Question: What could the diagnosis suggest?
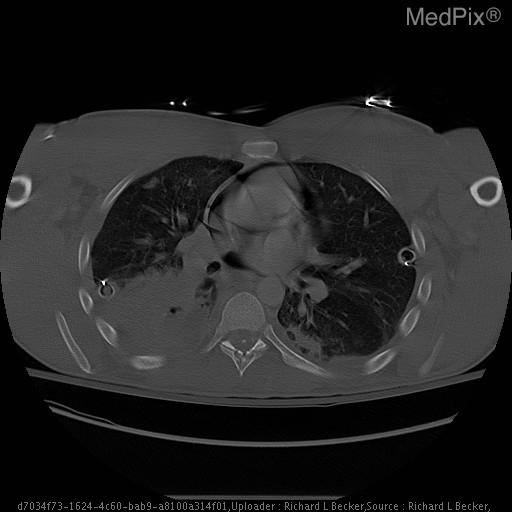
Answer: The possible diagnosis includes •  Pneumopericardium
•  Pneumomediastinum
•  Pneumothorax.